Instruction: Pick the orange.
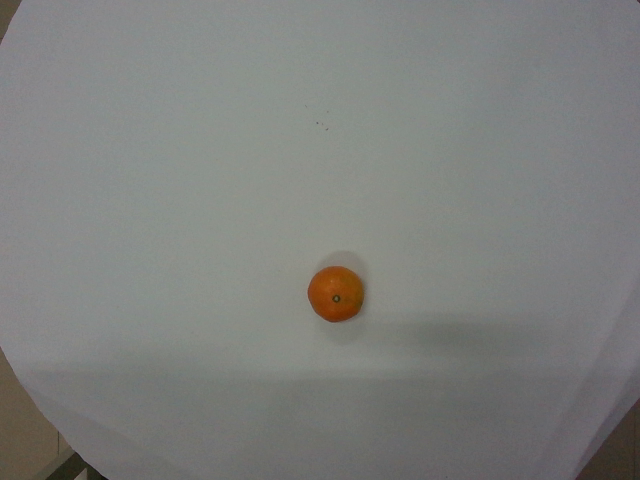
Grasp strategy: vertical